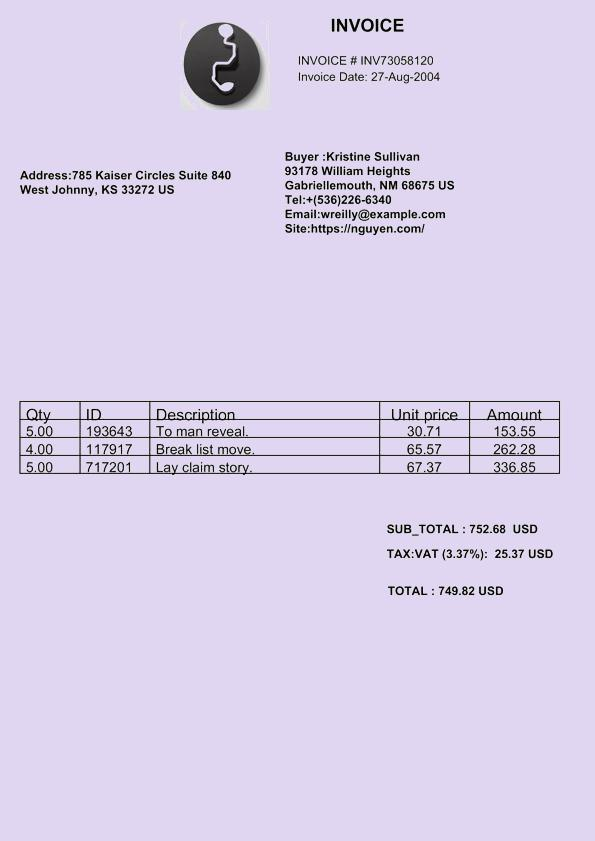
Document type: Invoice